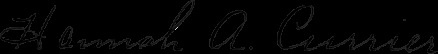
Signature of: hannah slade currier